Question: What might the diagnosis be?
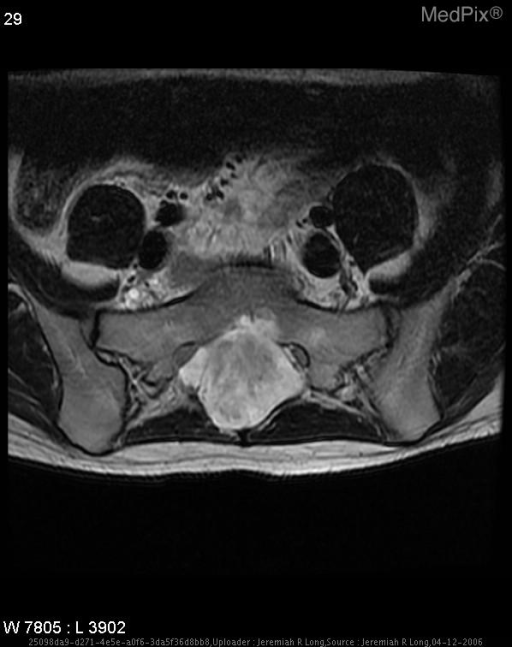
Answer: The possible diagnosis includes Myxopapillary ependymoma
Large nerve sheath tumor
Chordoma
Gaint cell tumor
Aneurysmal bone cyst.